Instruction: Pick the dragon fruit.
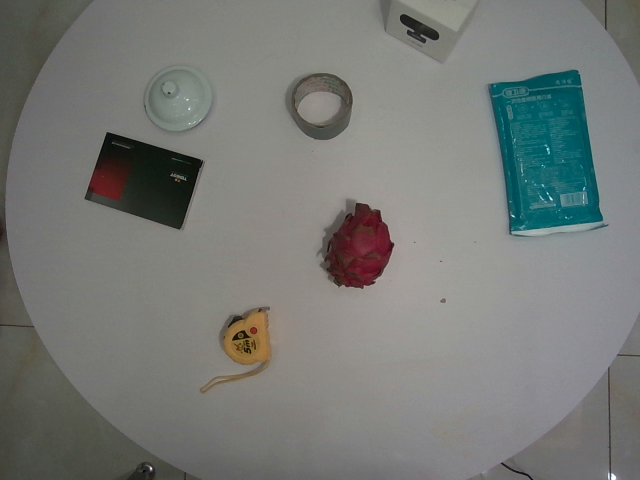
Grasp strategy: vertical